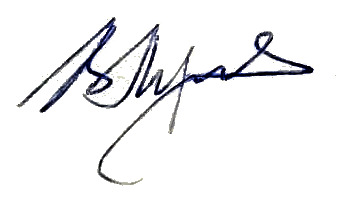
Signature of: vasily luniakov